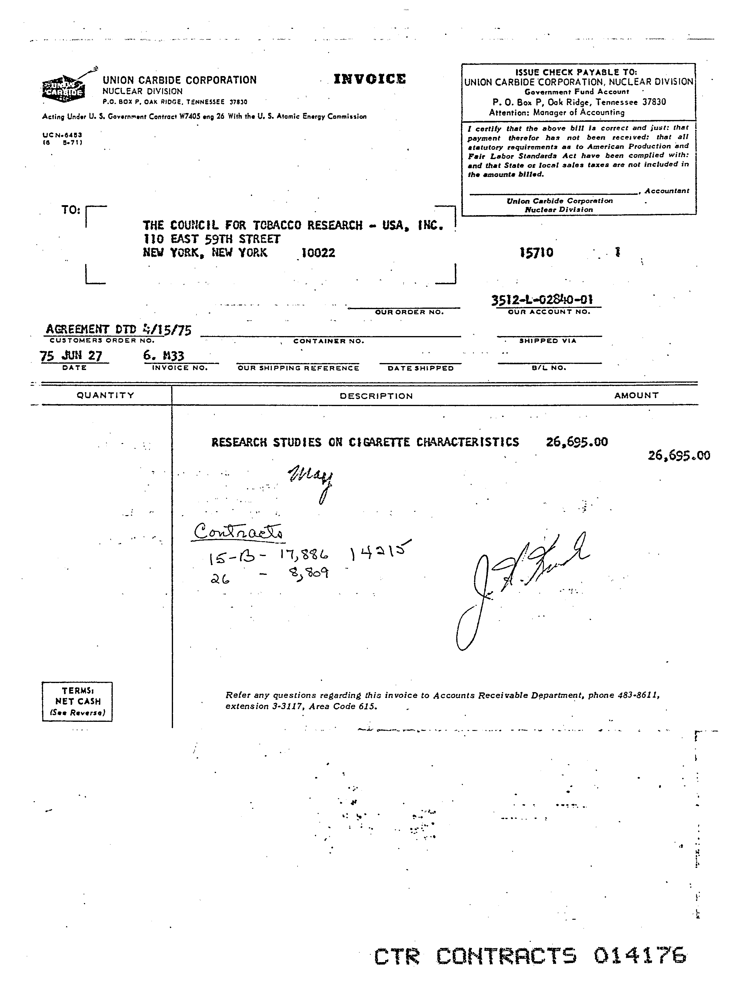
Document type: Invoice